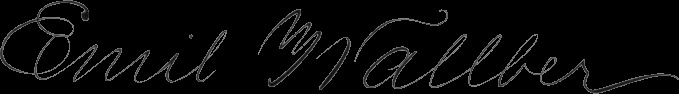
Signature of: emil wallber